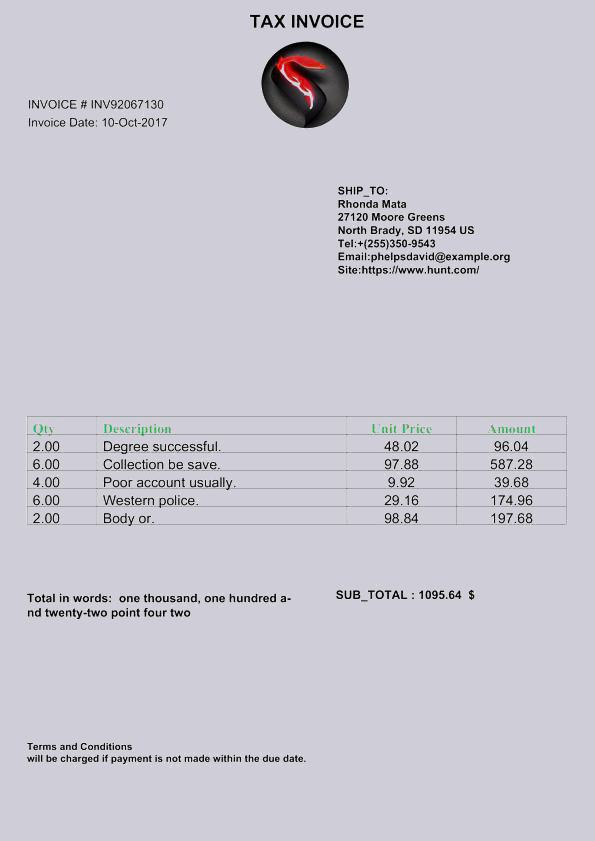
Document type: Invoice